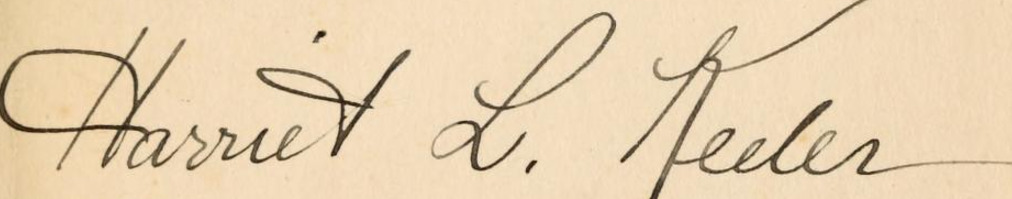
Signature of: harriet l keeler